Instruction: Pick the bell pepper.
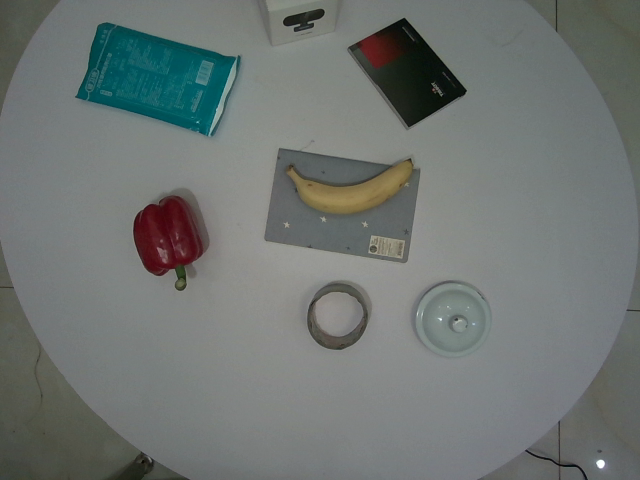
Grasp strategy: vertical